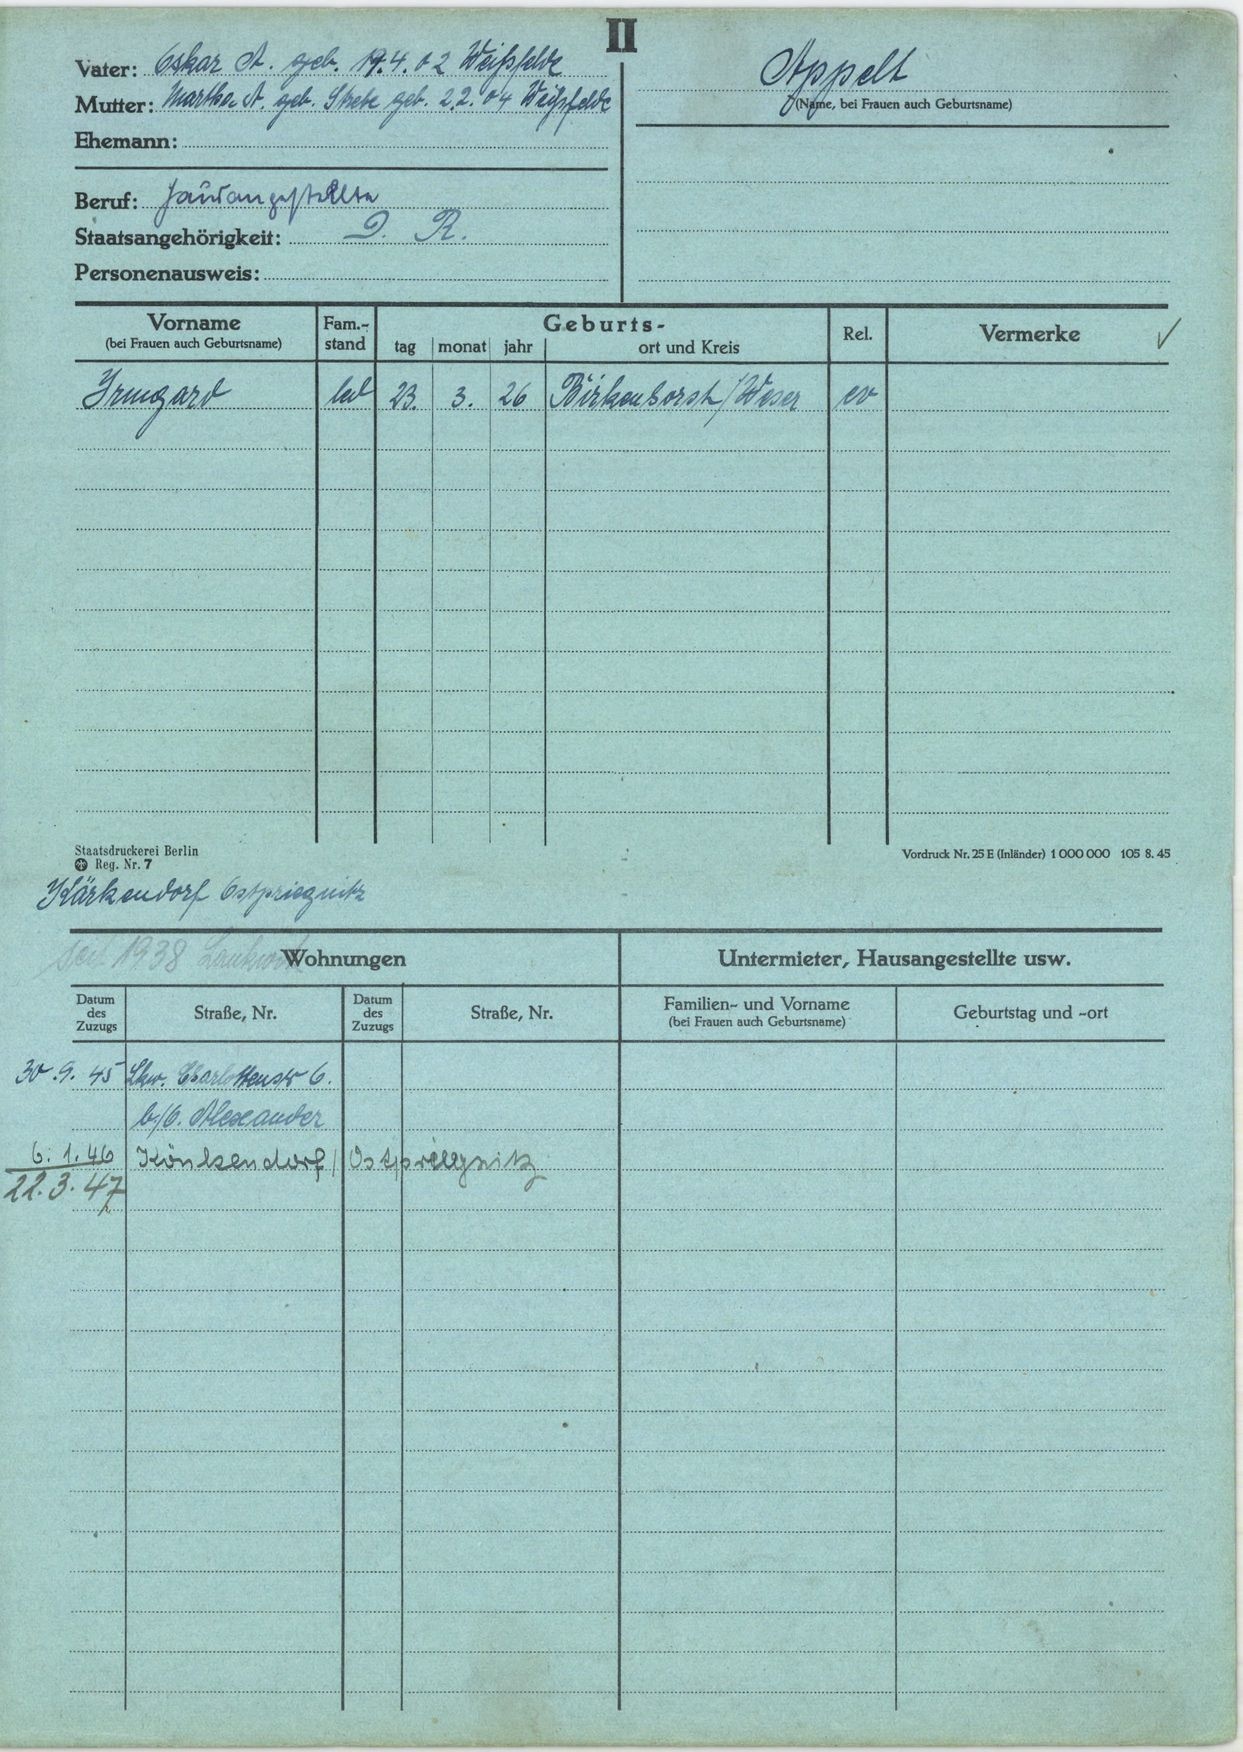
Appelt